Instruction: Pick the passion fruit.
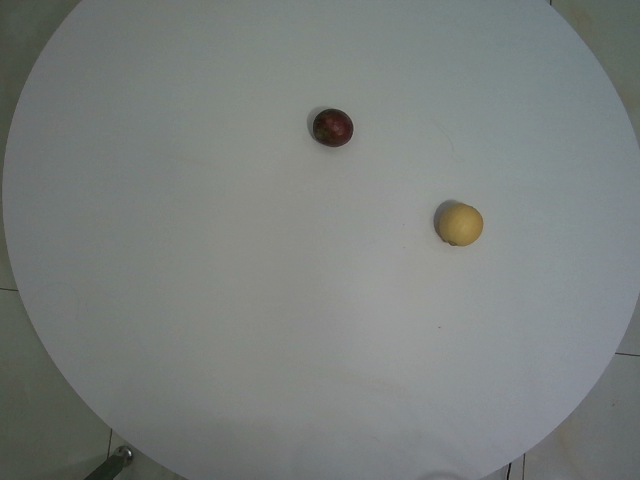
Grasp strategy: vertical